Patient: Female, age 76
A 76-year-old Caucasian female attended our pulmonology outpatient clinic with a four-week history of cough with mucous-purulent sputum and dyspnea. The patient was a nonsmoker and had worked for a few years in a cotton factory. Her past medical history was negative for any contact with substances known to be associated with lipoid pneumonia. She had not travelled recently and had no pets. She had been treated for atrial fibrillation with amiodarone (200 mg OD) for 30 years, systemic hypertension, diabetes mellitus type II and hypothyroidism. Physical examination revealed a well built and nourished patient with pulse rate 69 per minute and blood pressure 110/70 mmHg. Vital signs were within normal range with SpO2 of 95% in room air. Her physical examination revealed bibasal lung crackles, but no evidence of pallor, icterus, cyanosis, clubbing or lymphadenopathy. Her blood work-up was within normal range. Pulmonary function testing demonstrated moderate restrictive lung disease and  decreased diffusion capacity. (see Table 1).
Since chest X-ray showed bilateral infiltrates, a high resolution computed tomography (HRCT) was conducted. The latter revealed areas of ground glass appearance significantly in the lower lobes of both lungs and airspace consolidations were seen as well (Fig.1, [a], [b]). The shadows improved 2 years later (Fig. 1, [c]).
Radiologically, differential diagnosis included atypical pneumonia, interstitial lung disease and tuberculosis was ruled out. The patient underwent fiberoptic bronchoscopy for bronchial wash and bronchoalveolar lavage (BALF) was collected for immunological studies as well. The bronchial washings were sent for smear for acid fast bacilli and cytological examination. No microorganisms were isolated by 48bacteriological examination and no malignant cells were found.
The total cell count of the BALF was 287,500/ml. The cells consisted of macrophages (64%), lymphocytes (31%), neutrophils (3%), and eosinophils (2%). The evaluation of BALF with specific staining and coloration showed the presence of fat-laden macrophages (oil red O stain). Figure 2 [a], [b] Extracellular oily droplets were found on a sputum cytology examination. These findings were suggestive of lipoid pneumonia.
a
The patient had never aspirated or inhaled mineral or vegetable oils and she had never used petroleum jelly intranasally or extra-nasally as  decongestant. However, it is described in the literature that chronic use of amiodarone can cause endogenous lipoid pneumonia (phospholipidosis). Amiodarone, as an amphiphilic cationic compound, interferes with the movement of phospholipids across intracellular membranes and inhibits phospholipid catabolism through its potent inhibitory effect on lysosomal phospholipase 2. Drug-induced phospholipidosis assumes the form of a 'foamy cell 'response.
In our case, the patient had been taking amiodarone (200 mg OD) for 30 years which was considered the most likely cause. It was therefore discontinued and replaced with digoxin (0.25 mg OD) for the treatment of atrial fibrillation. She was also started on oral prednisolone (20 mg OD) which was gradually tapered over a period of six months.
Keywords: amiodarone, bronchoalveolar lavage, endogenous lipoid pneumonia, prednisolone treatment
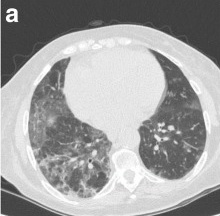
Image caption: Computed tomography images of a 76-year-old female with lipoid pneumonia revealed ground-glass opacities and bronchiectasis in both lungs.